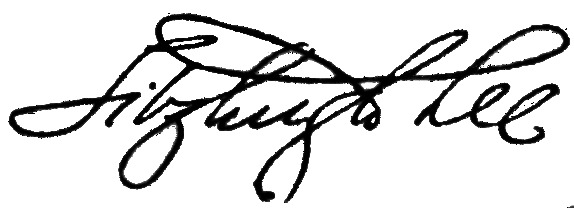
Signature of: fitzhugh lee